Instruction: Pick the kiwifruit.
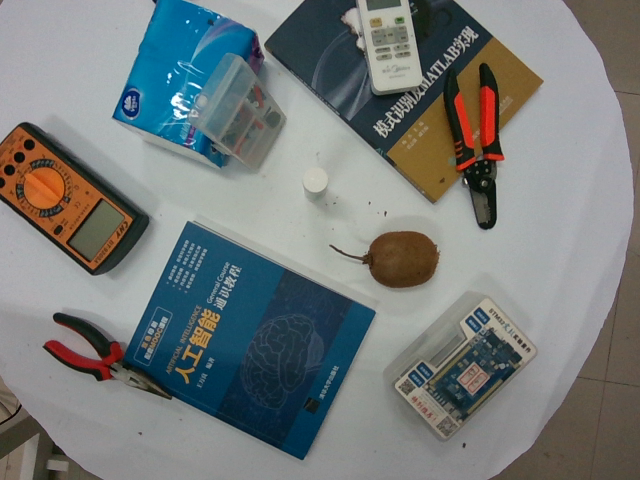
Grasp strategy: vertical